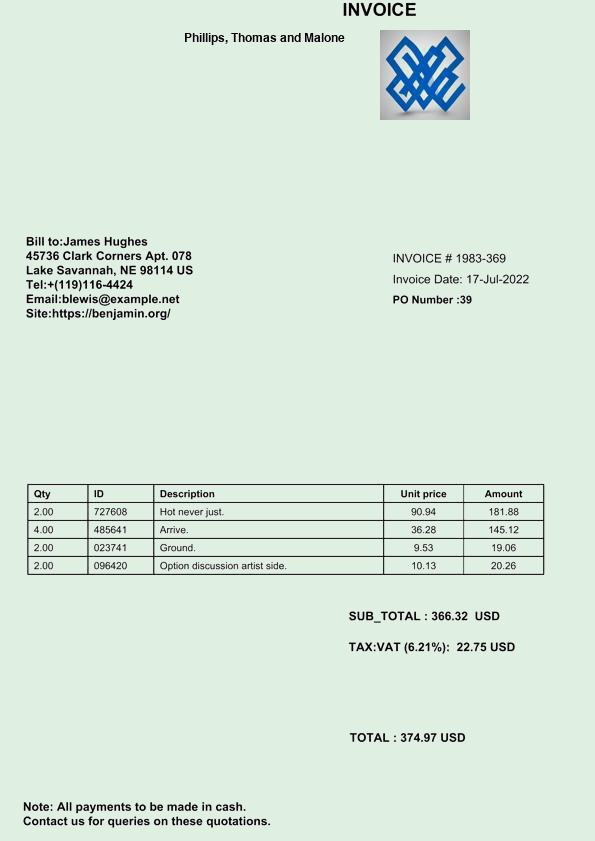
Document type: Invoice